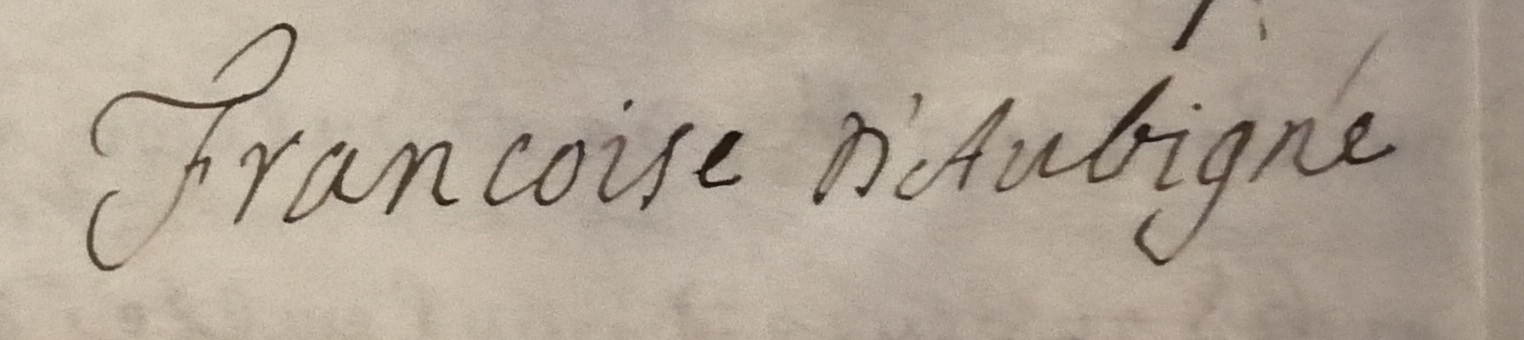
Signature of: françoise d aubigné marquise de maintenon